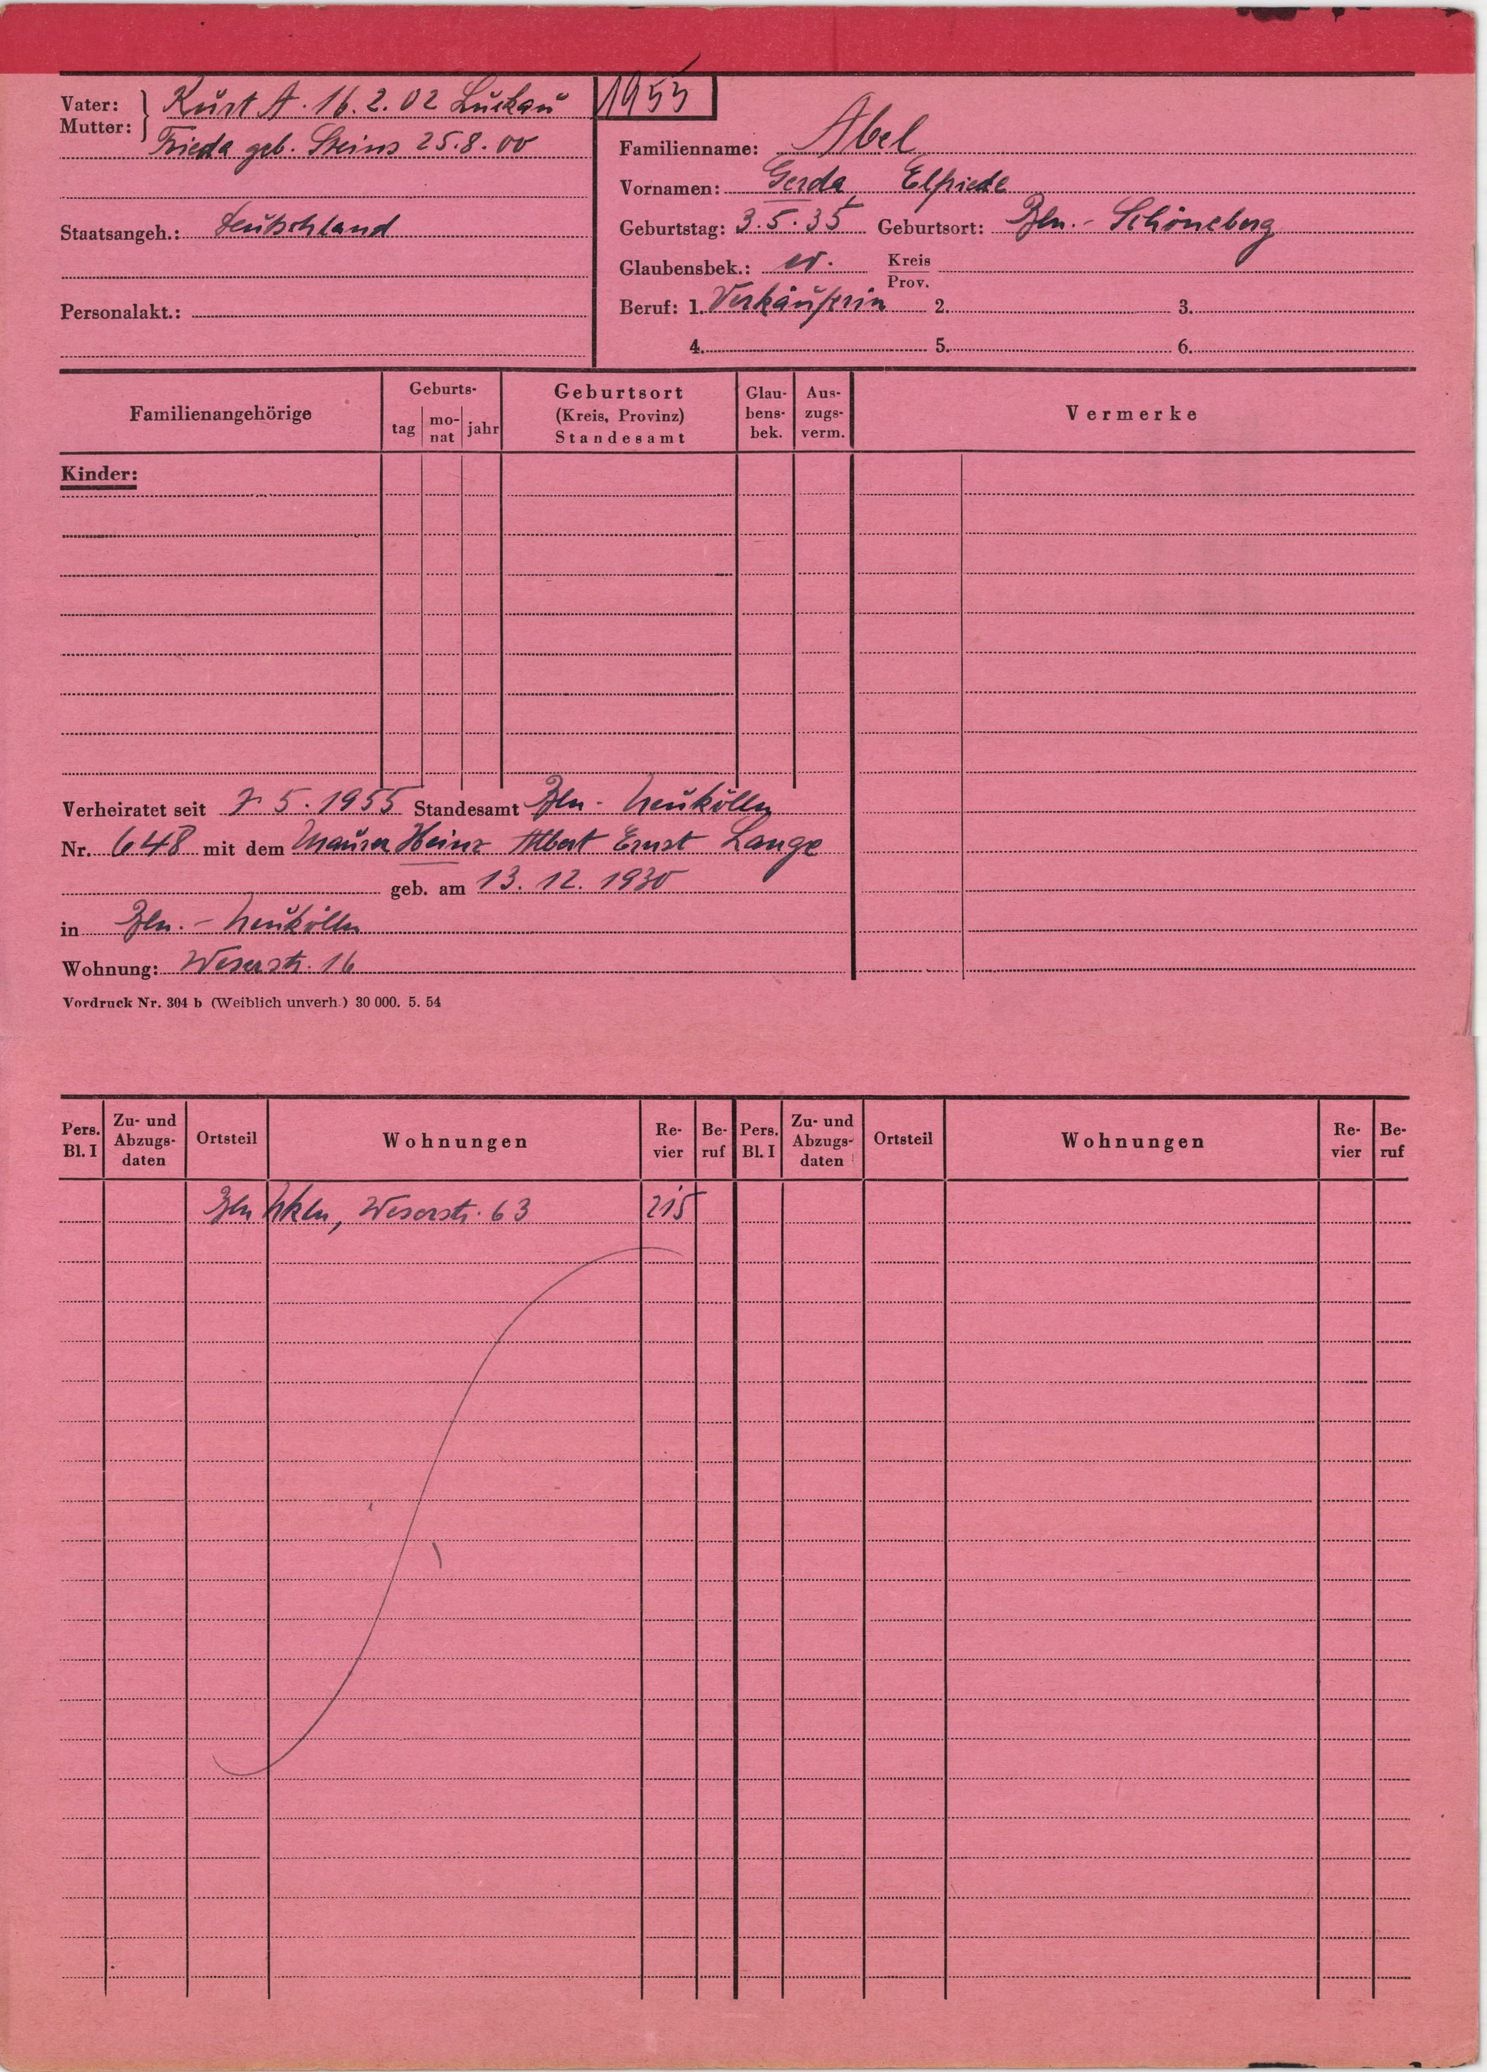
Abel